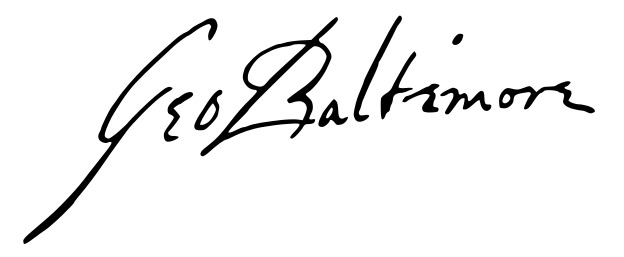
Signature of: george calvert 1st baron baltimore